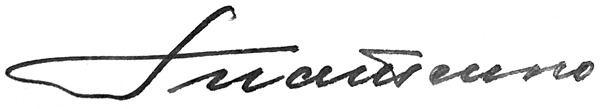
Signature of: maryna hnatenko